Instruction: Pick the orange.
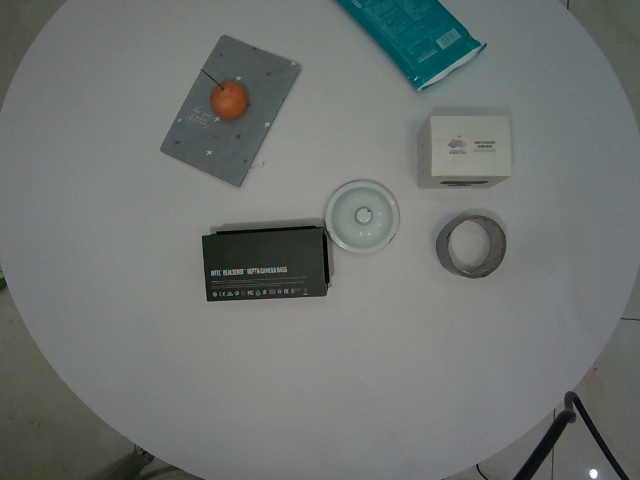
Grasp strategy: vertical